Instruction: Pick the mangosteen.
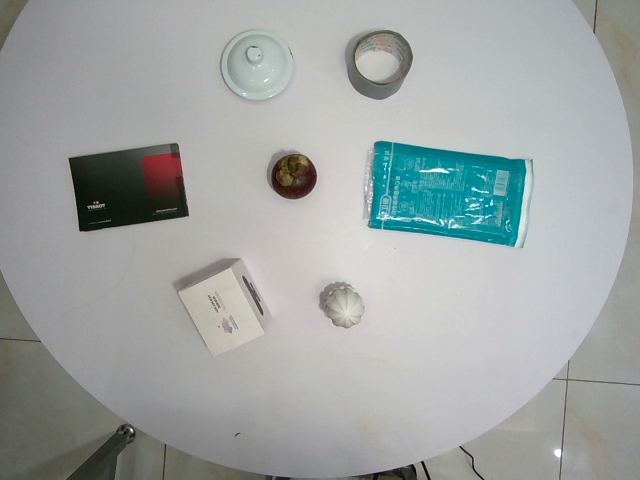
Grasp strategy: vertical